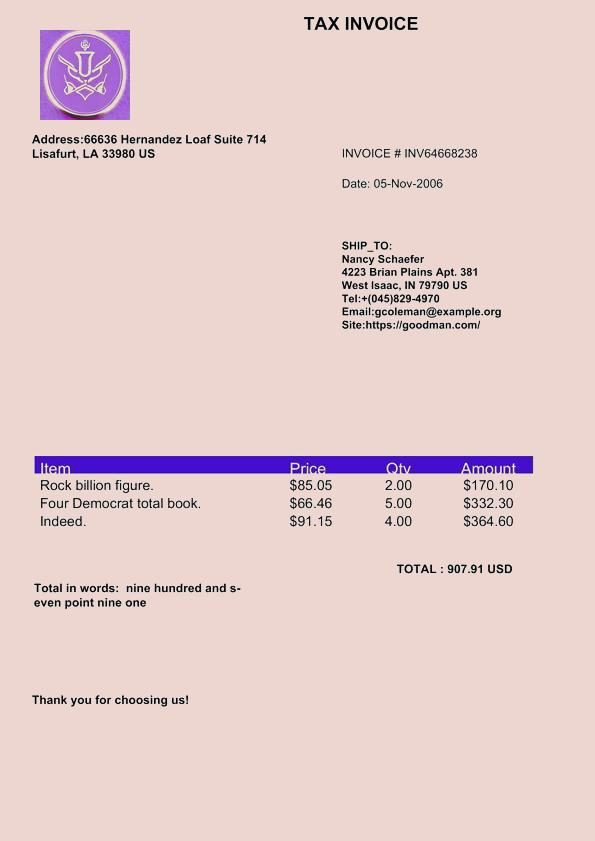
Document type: Invoice